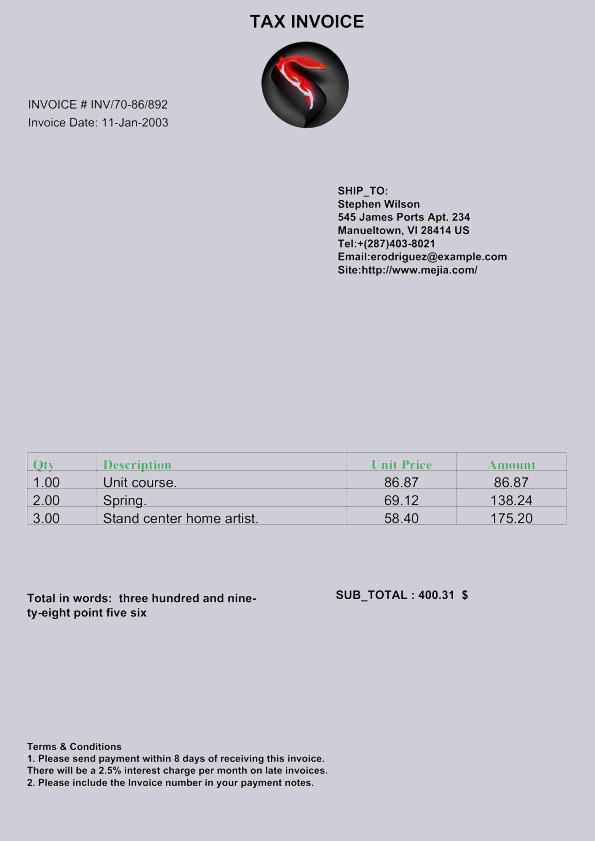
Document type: Invoice